Question: Explain the disease:
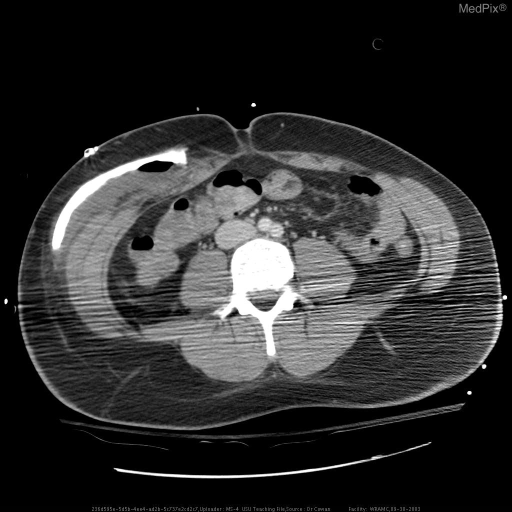
Answer: The disease is discussed as: The calvarial bone is being *stored* inside the patient's own body for later use in reconstructing the skull.